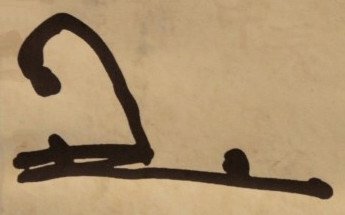
Signature of: sunjo of joseon